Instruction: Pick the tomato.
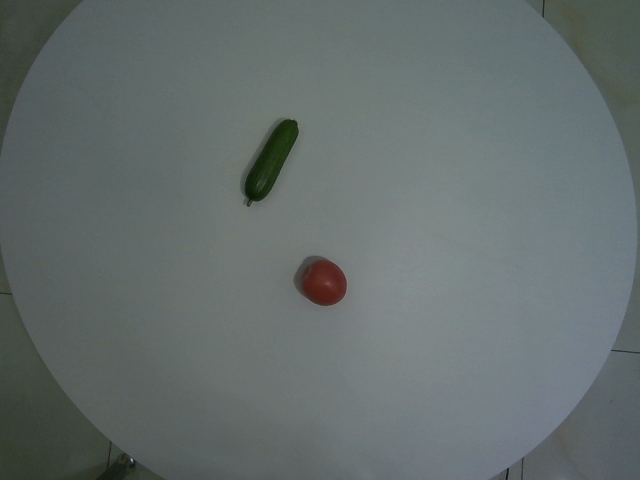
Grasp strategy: vertical